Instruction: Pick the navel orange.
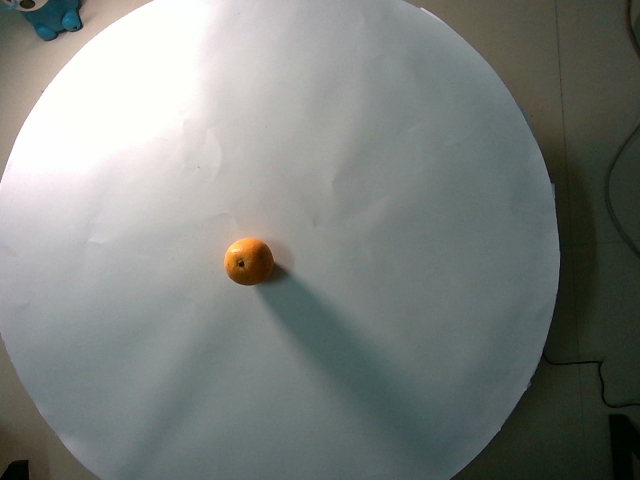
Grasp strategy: vertical